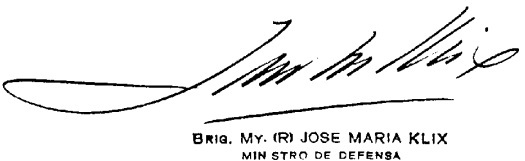
Signature of: josé maría klix